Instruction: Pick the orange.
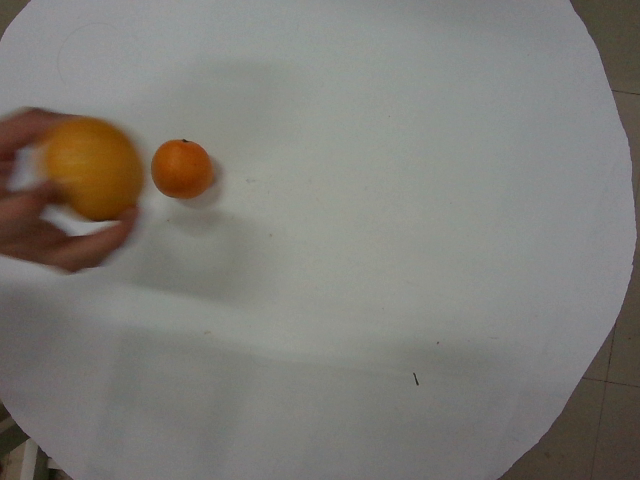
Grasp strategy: vertical